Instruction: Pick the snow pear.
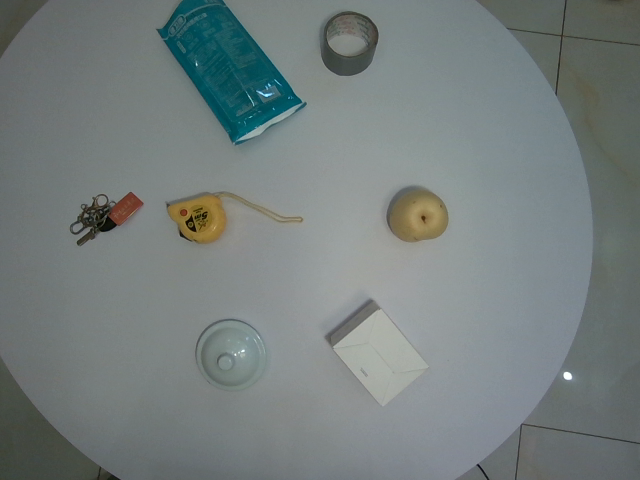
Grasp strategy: vertical